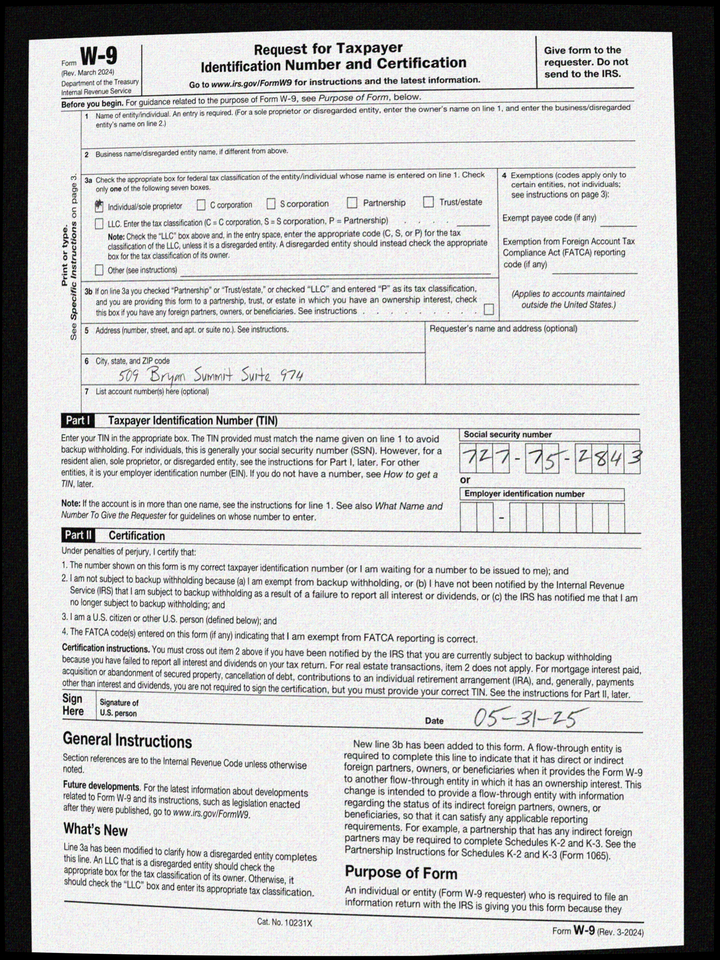
adr1: 509 Bryan Summit Suite 974
cbx: yes
ssn: 727752843
sdt: 05-31-25